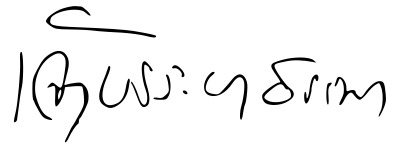
Signature of: chaophraya thamma pum malakul